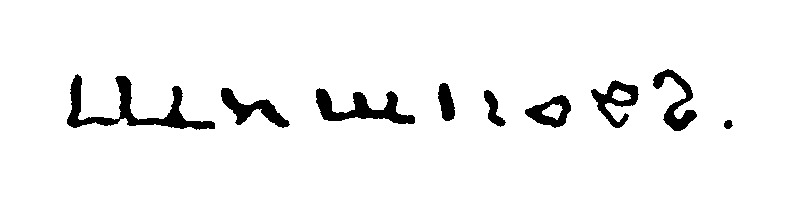
Signature of: alexander shishkov